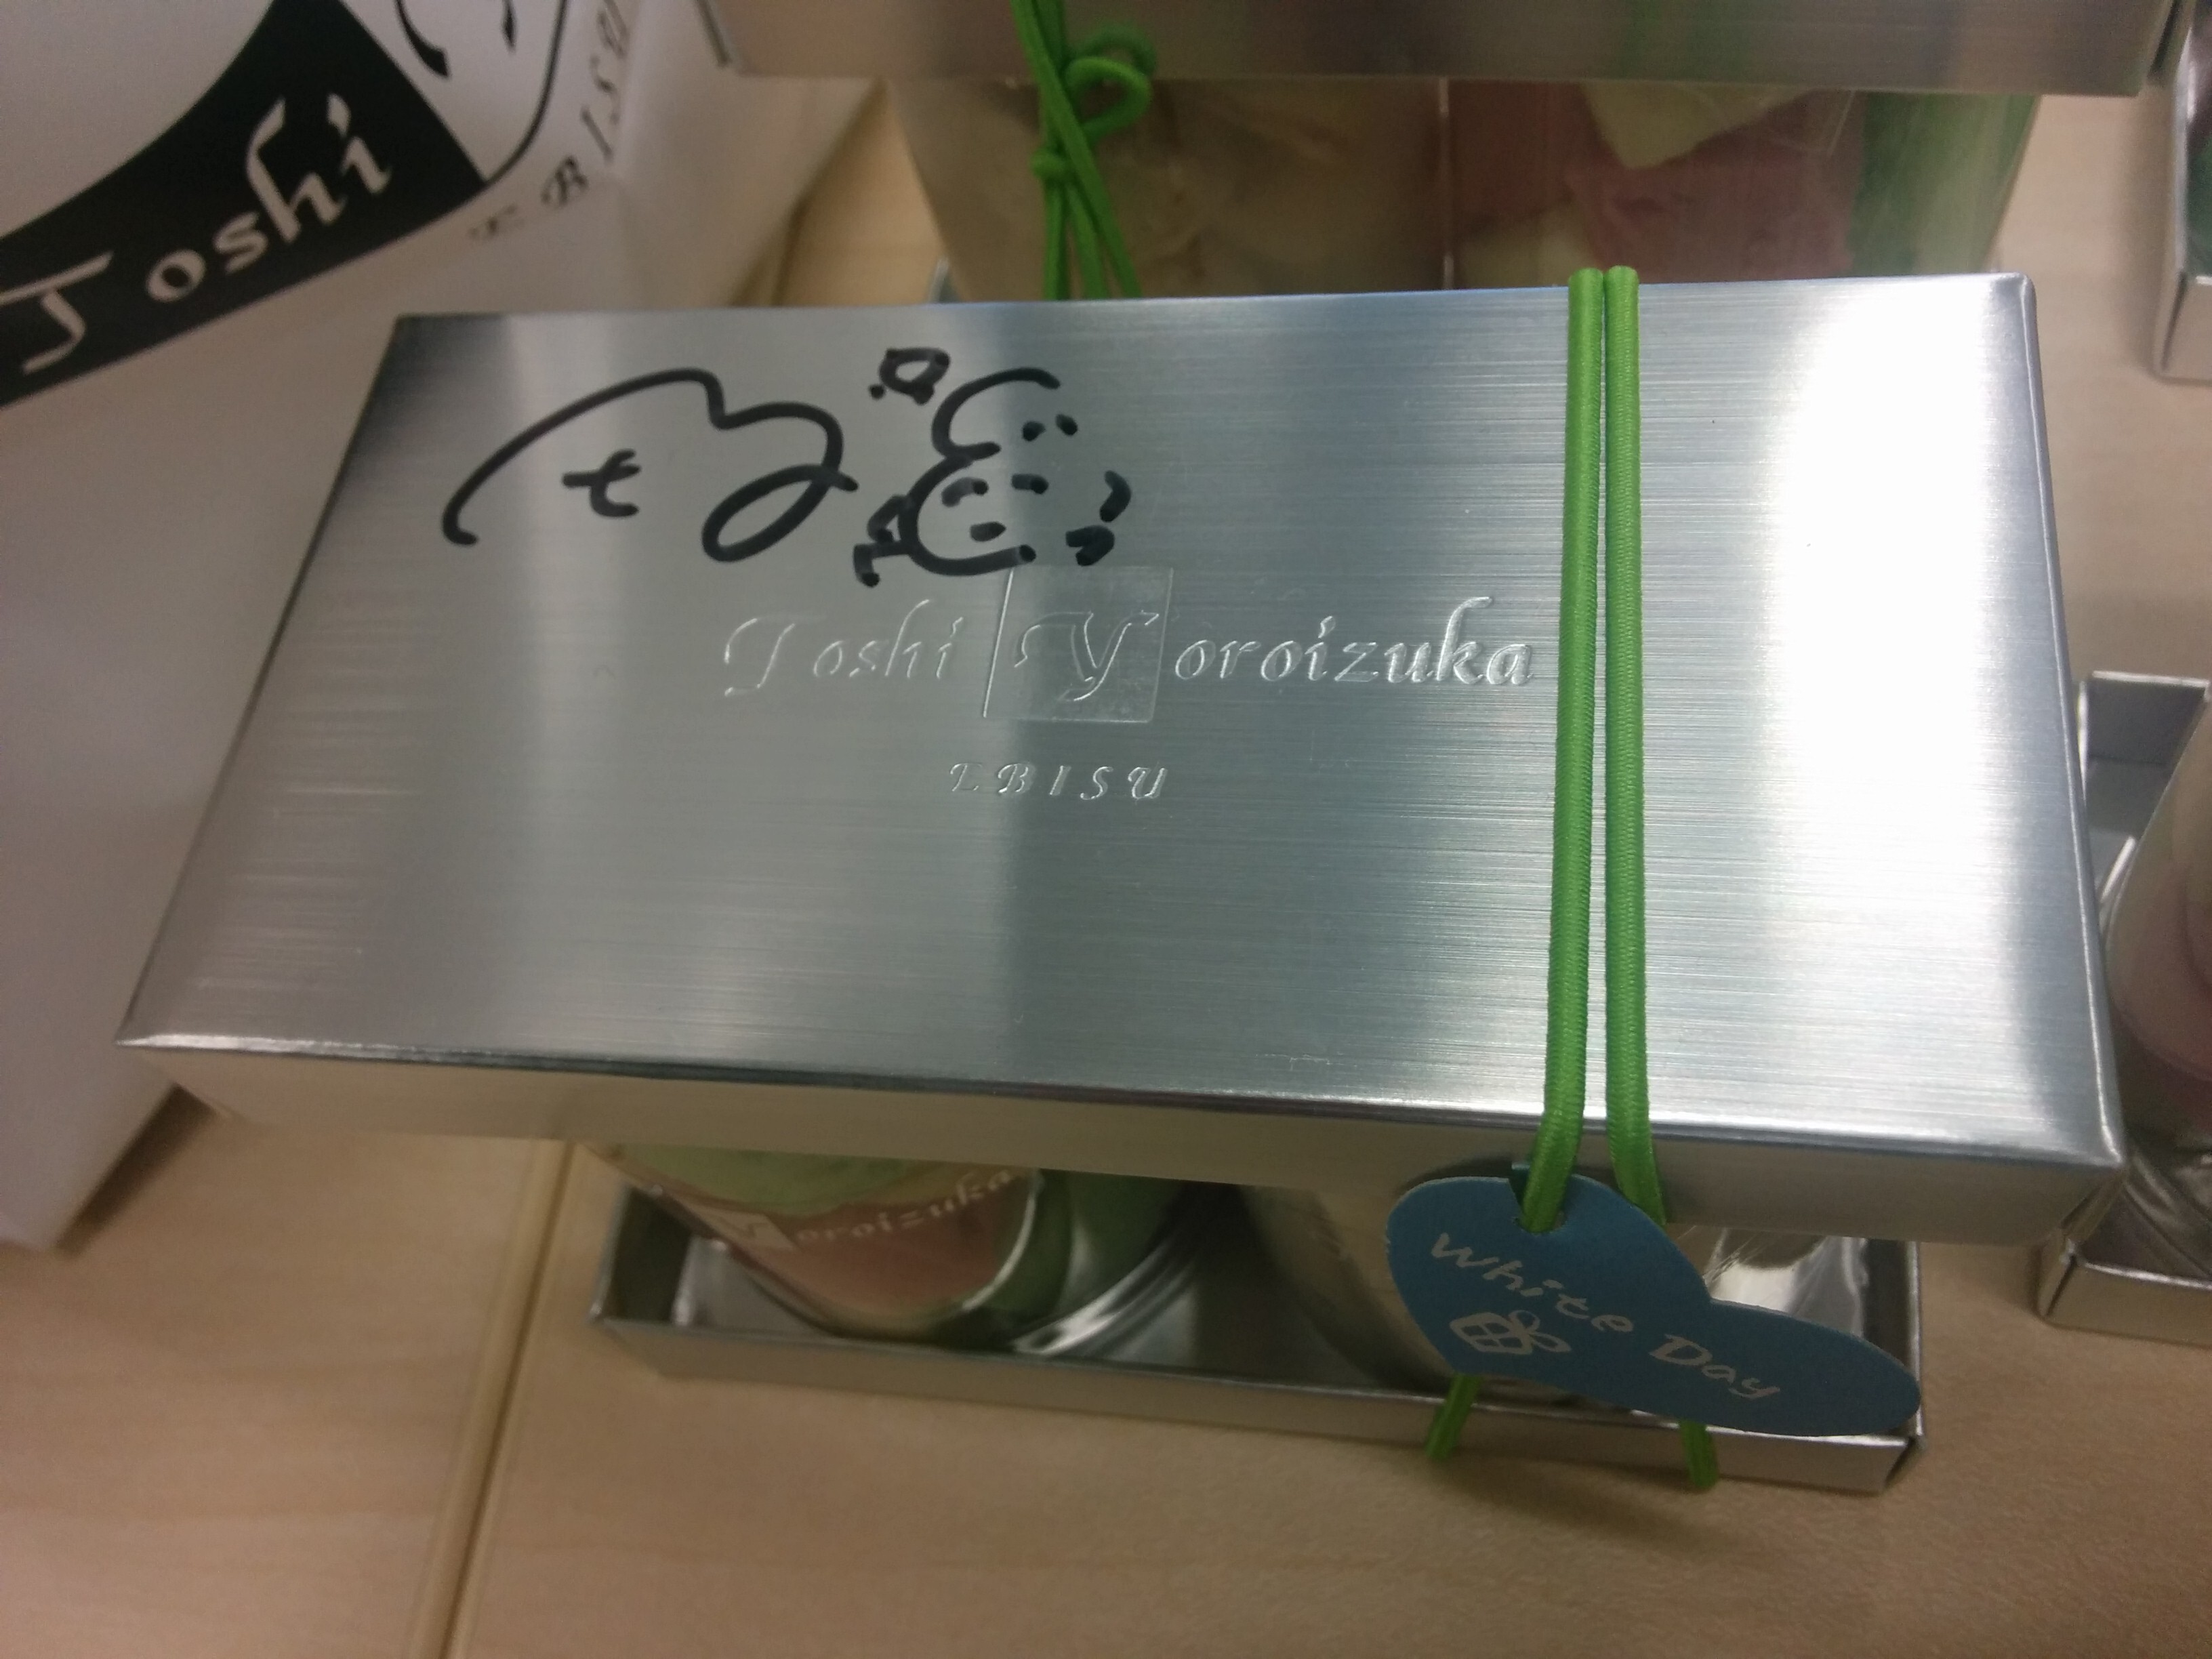
Signature of: toshihiko yoroizuka